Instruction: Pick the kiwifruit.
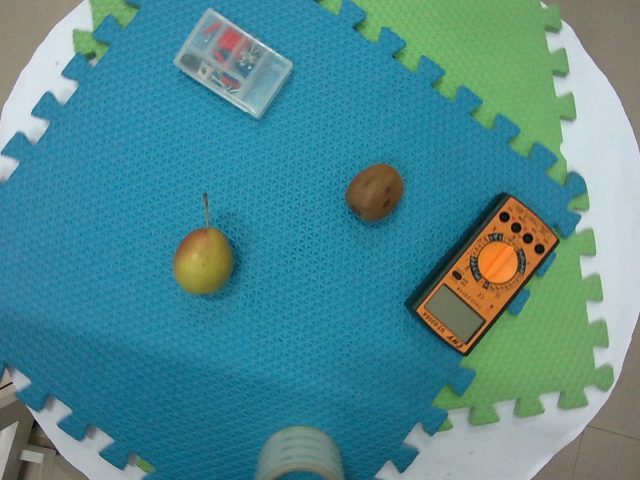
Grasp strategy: vertical